Question: What is the mailing or notice date provided in the document?
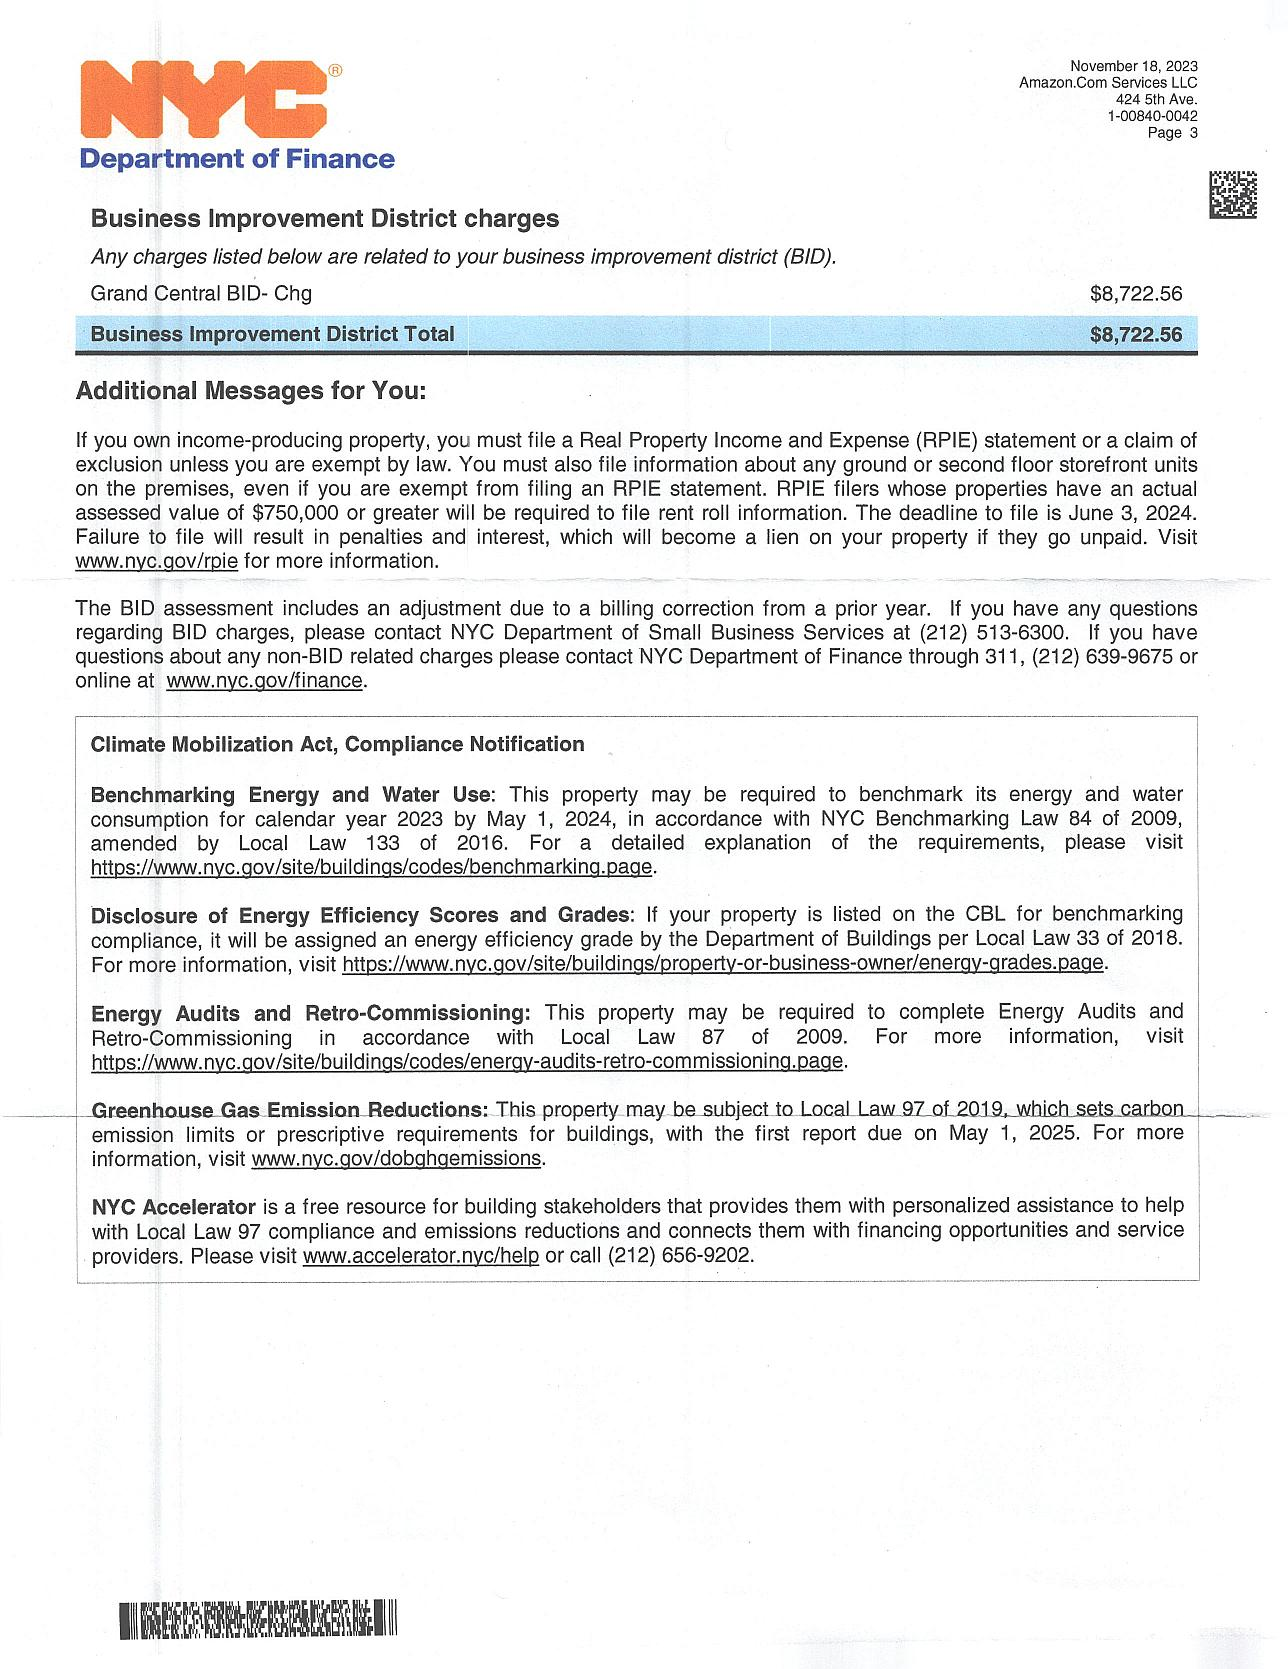
Answer: "18-Nov-23"